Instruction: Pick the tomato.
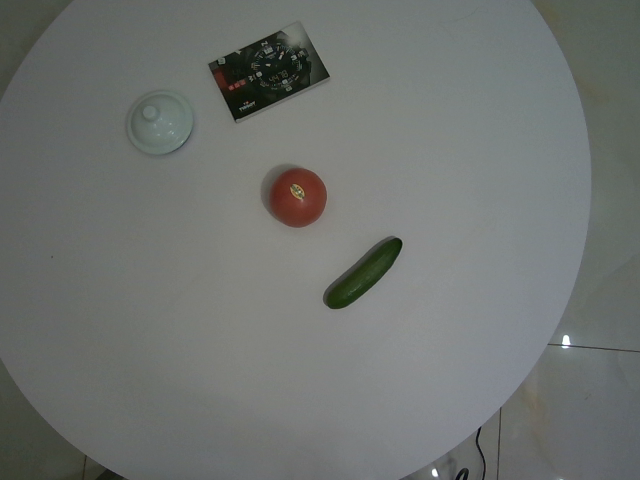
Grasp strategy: vertical